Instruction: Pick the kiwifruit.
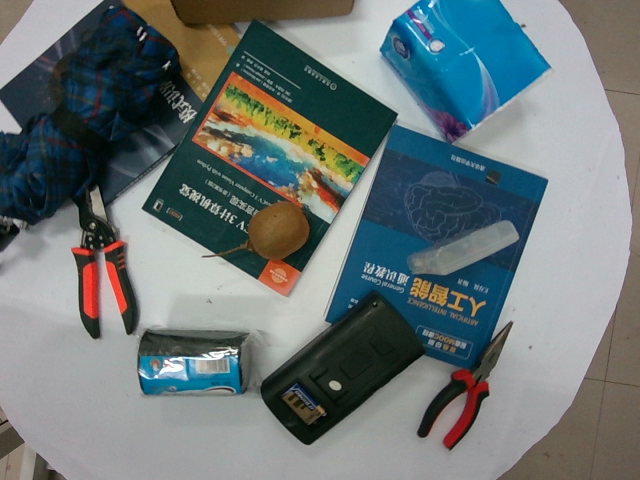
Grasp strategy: vertical